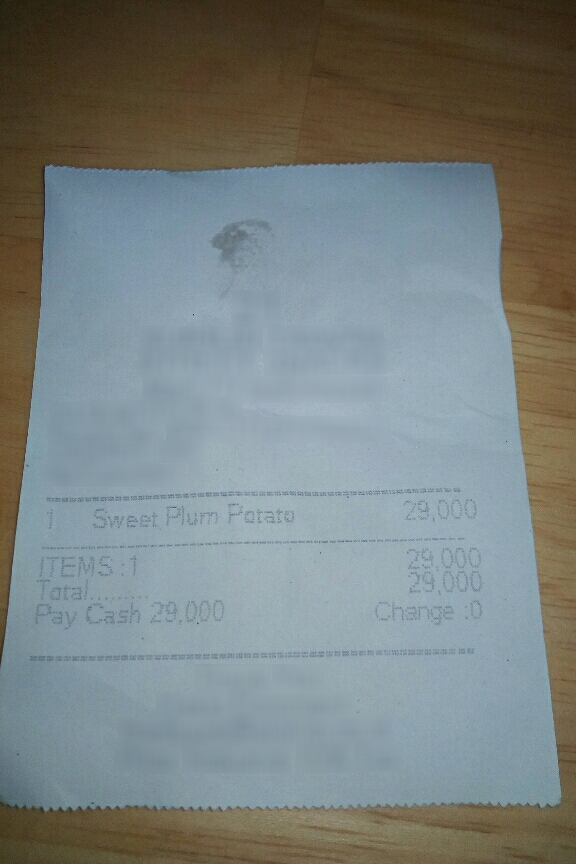
Number of items: 3
Subtotal: 29,000
Total: 29,000
OCR text regions:
text: 1
text: Sweet
text: Plum
text: Potato
text: 29,000
text: 29,000
text: Total
text: 29,000
text: Pay Cash
text: 29,000
text: Change
text: :0
text: ITEMS:
text: 1